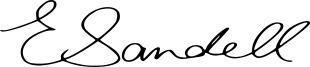
Signature of: ellen sandell